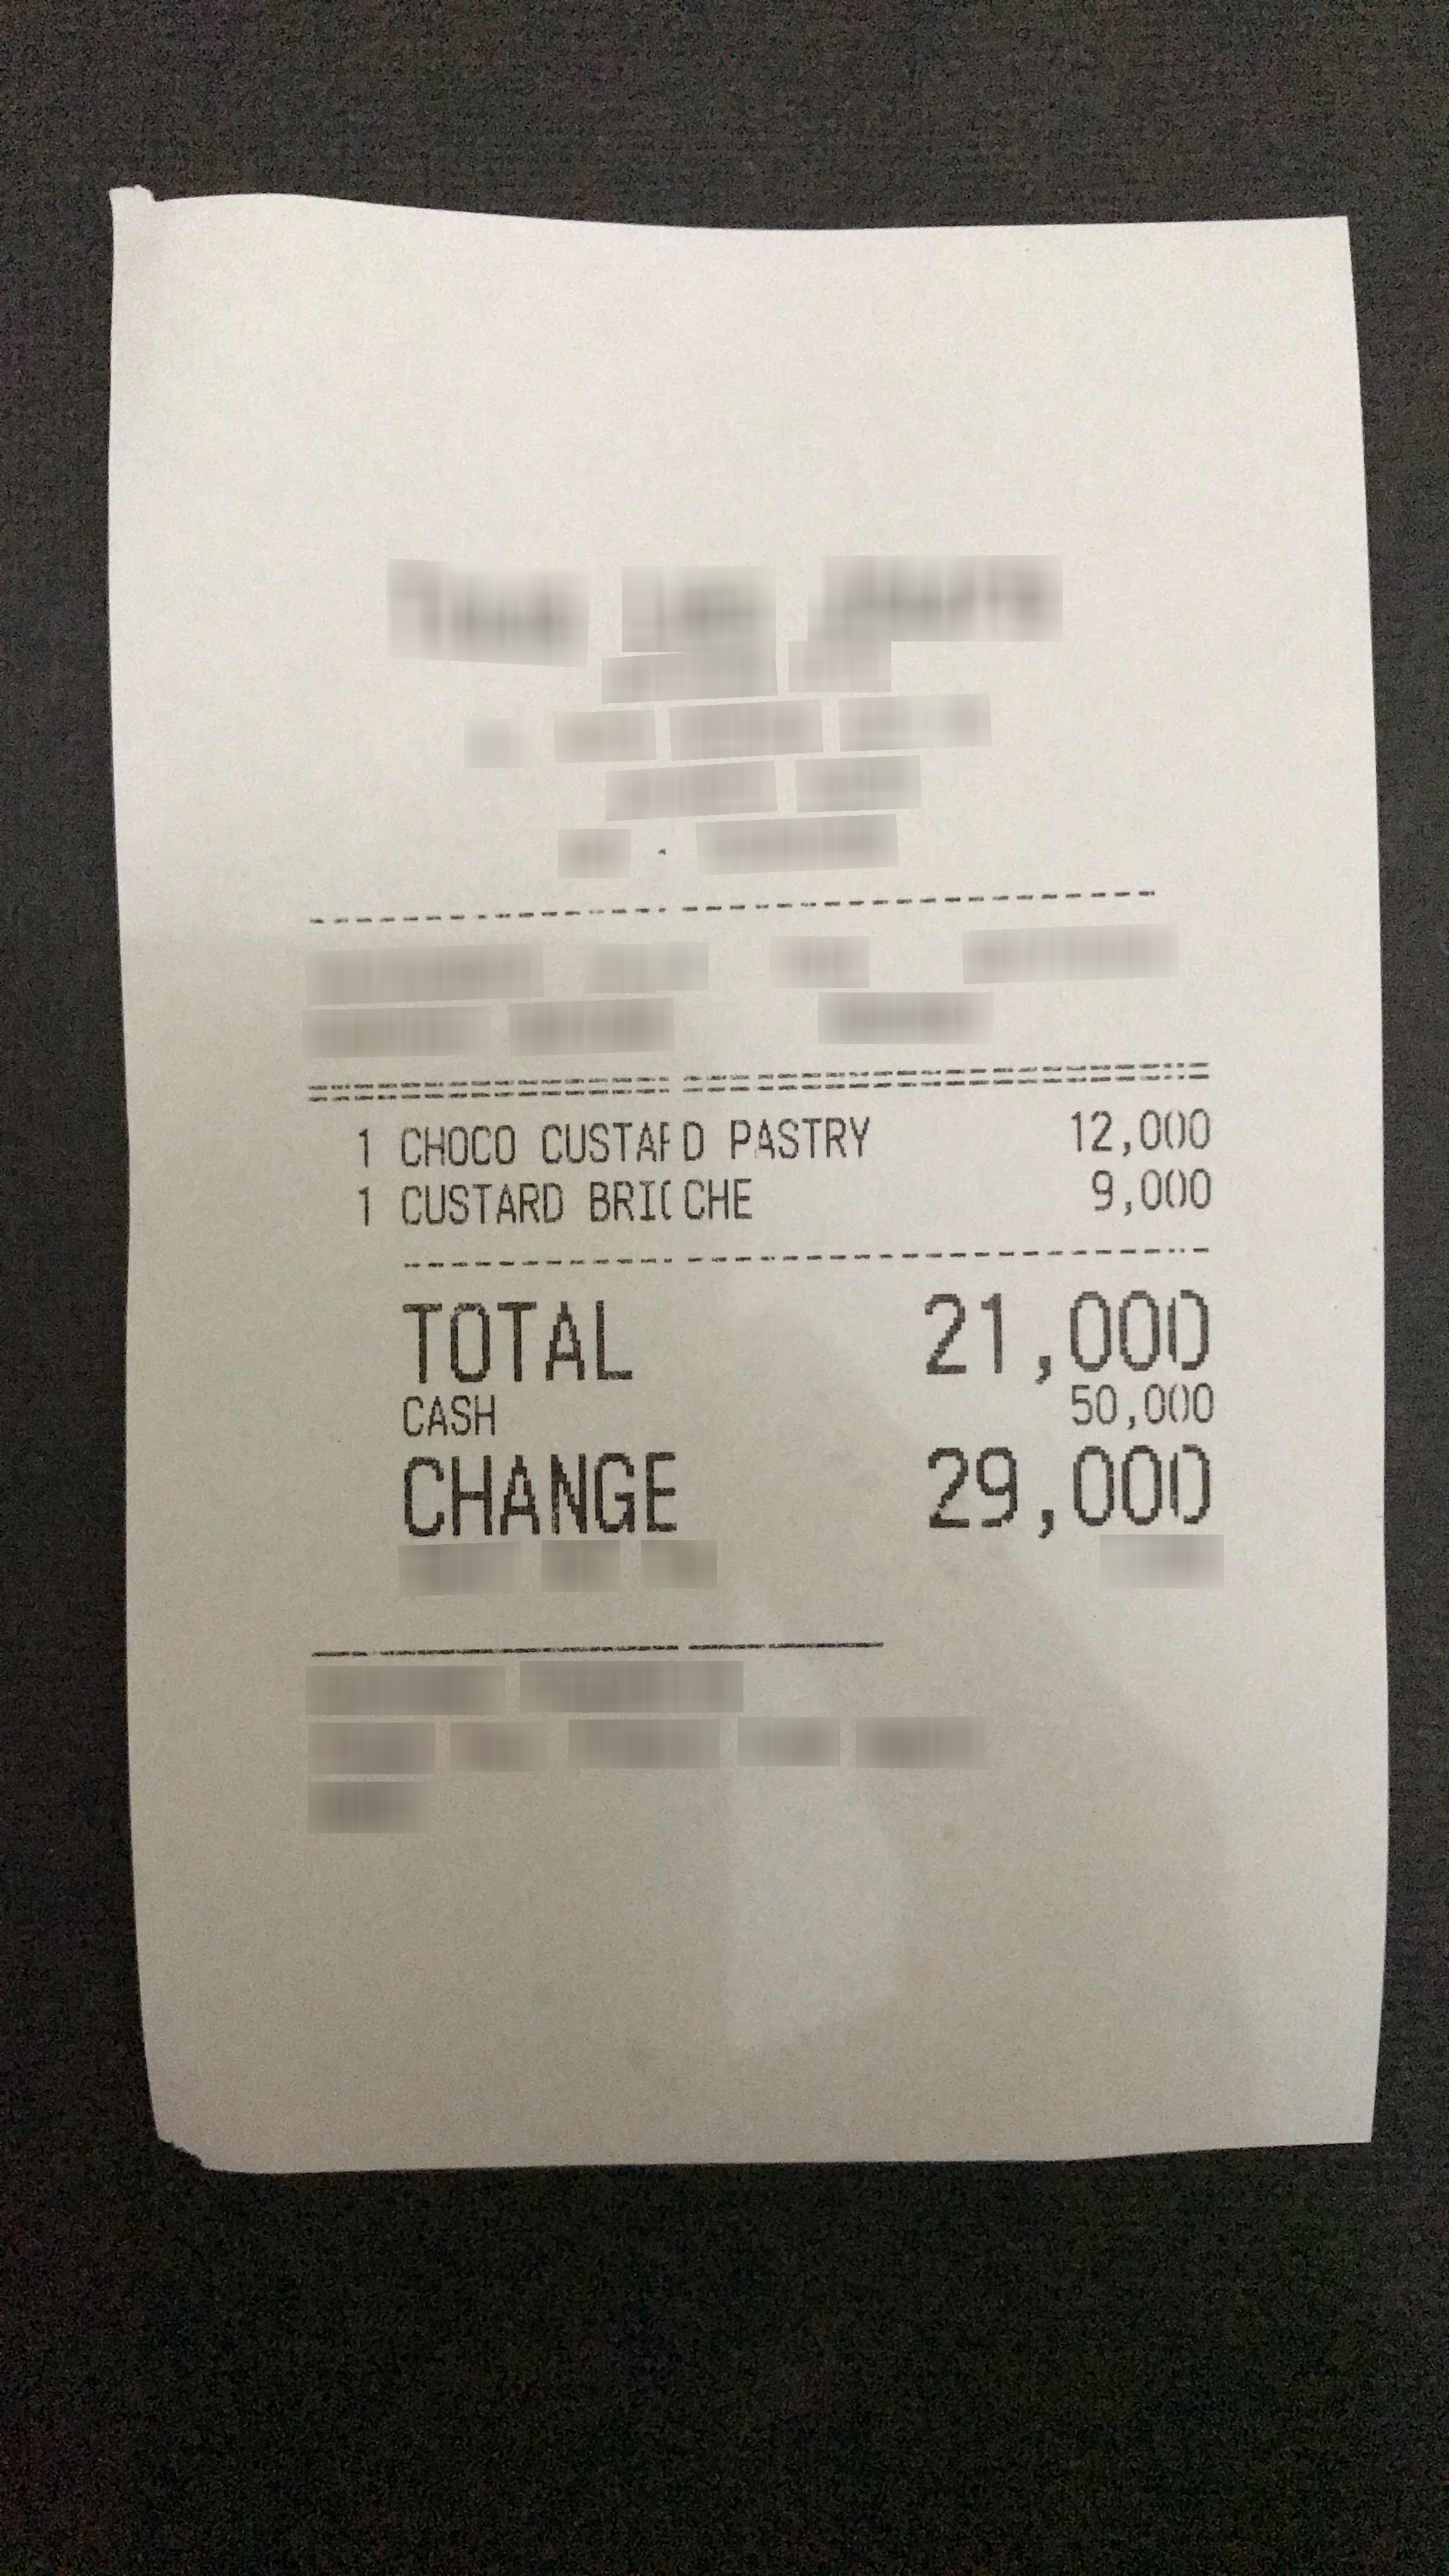
Number of items: 2
Total: 21,000
OCR text regions:
text: CHOCO
text: CUSTARD
text: PASTRY
text: 1
text: 12,000
text: CUSTARD
text: BRIOCHE
text: 1
text: 9,000
text: TOTAL
text: 21,000
text: CASH
text: 50,000
text: CHANGE
text: 29,000